Question: What is the property identification or parcel number listed?
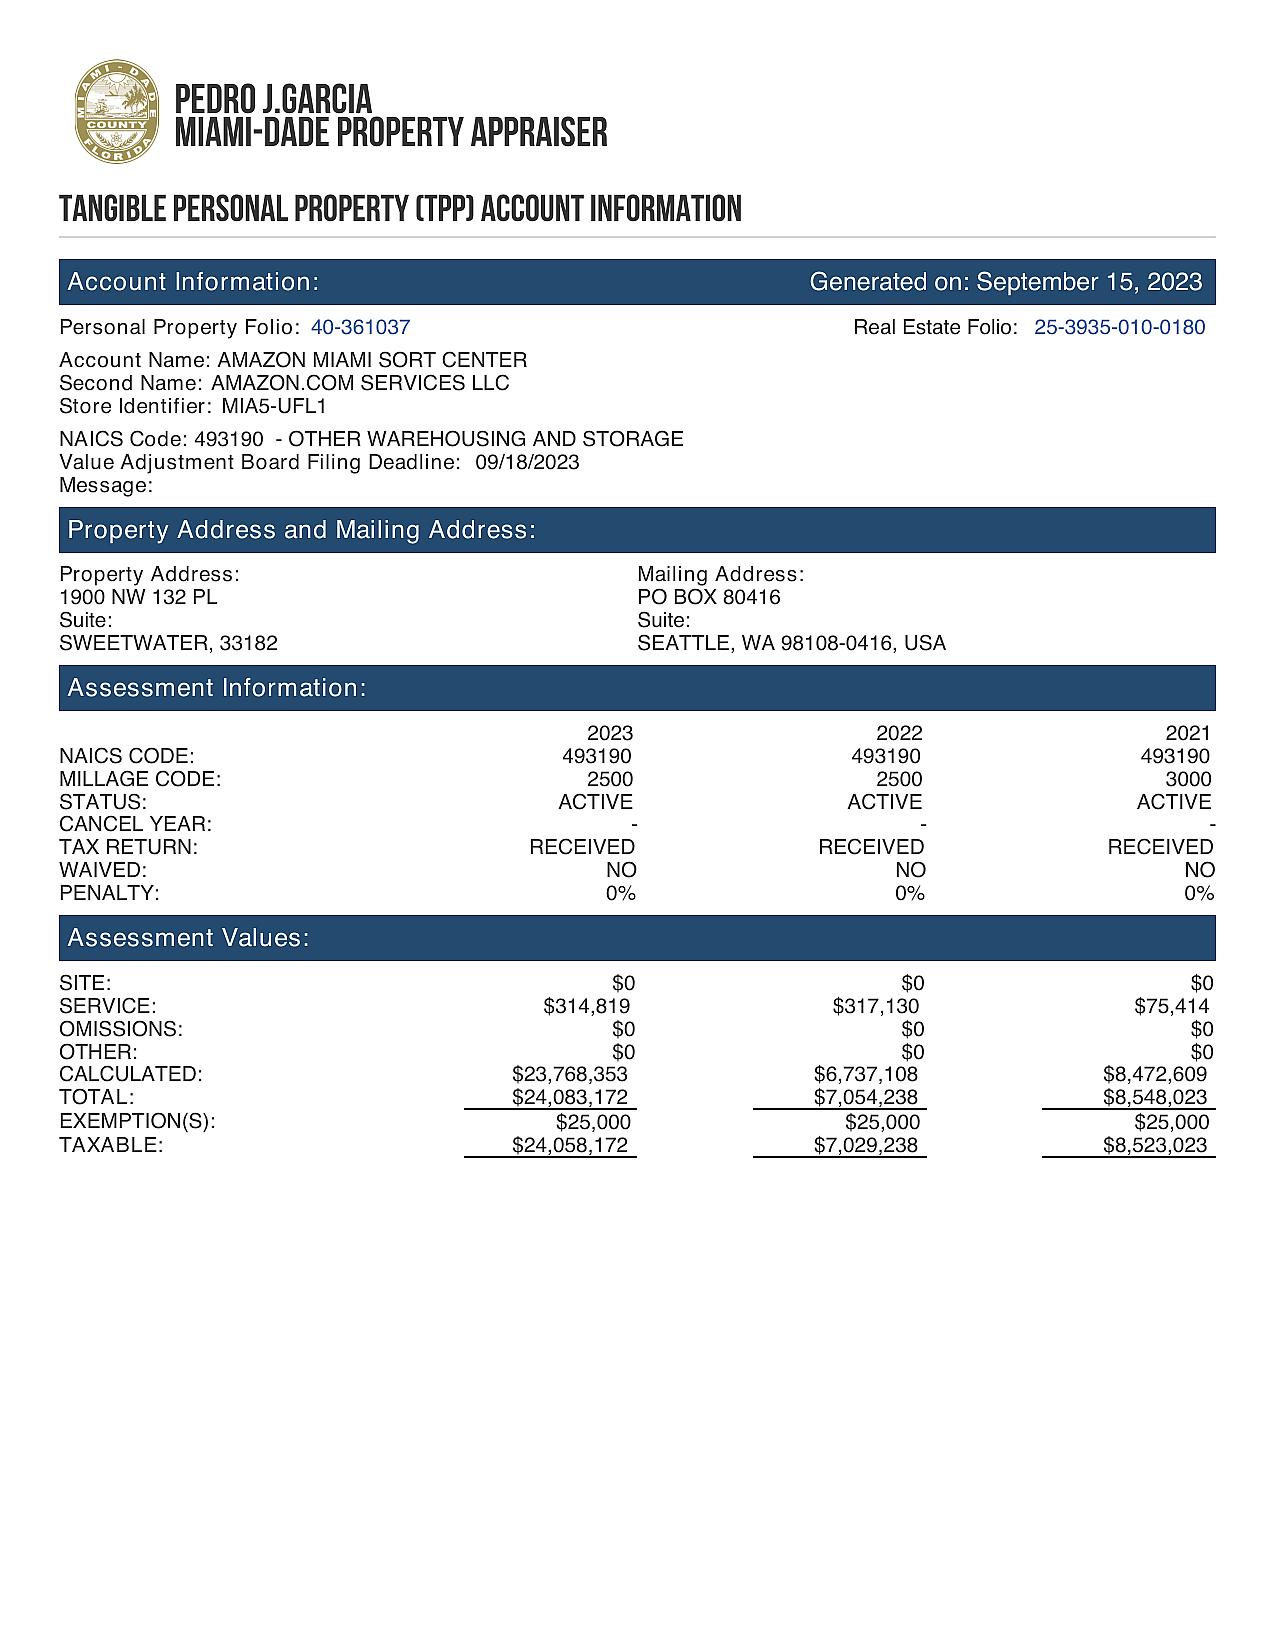
Answer: "25-3935-010-0180"